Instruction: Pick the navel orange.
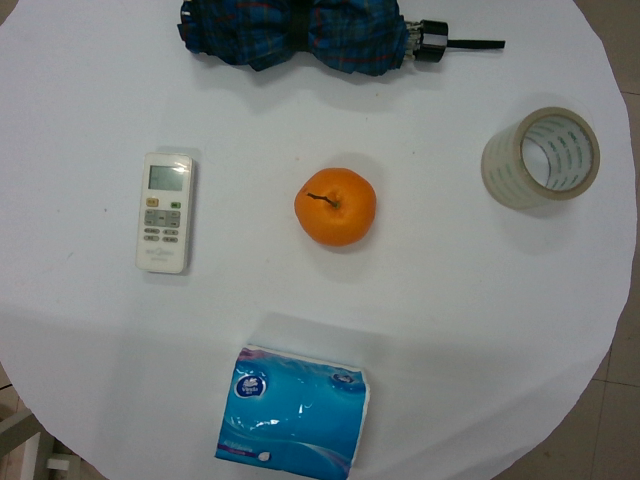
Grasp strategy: vertical